Can you pull out the amount in words, numerical amount, payee's name, date of the cheque, and the bank's name from the image?
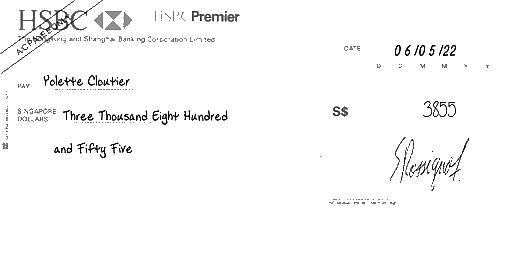
amt_in_words: Three Thousand Eight Hundred and Fifty Five
amt_in_figures: 3855
payee_name: Yolette Cloutier
bank_name: HSBC
cheque_date: 06/05/22